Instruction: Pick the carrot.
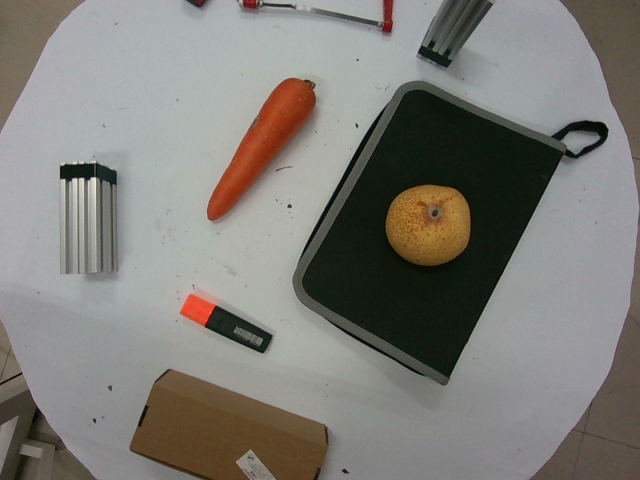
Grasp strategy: vertical